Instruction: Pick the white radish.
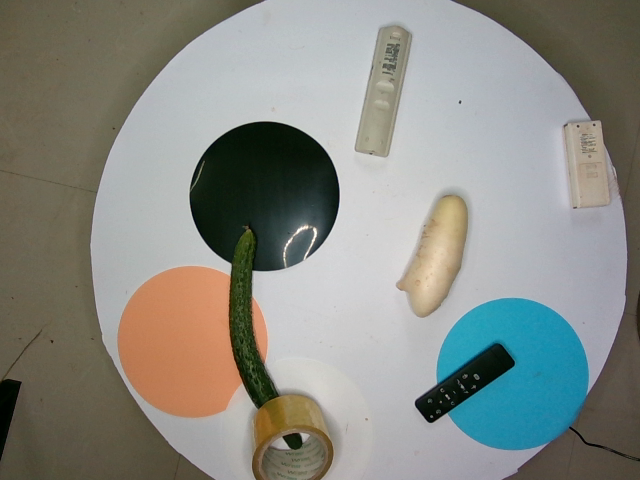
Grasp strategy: vertical